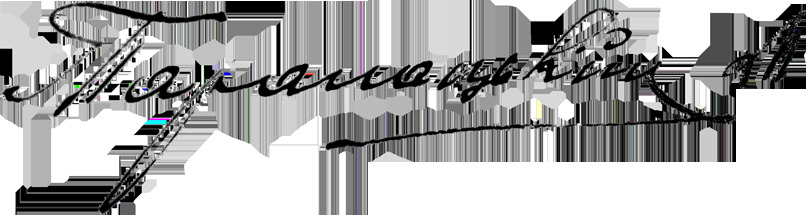
Signature of: tarapatsky mikhail dmitrovich